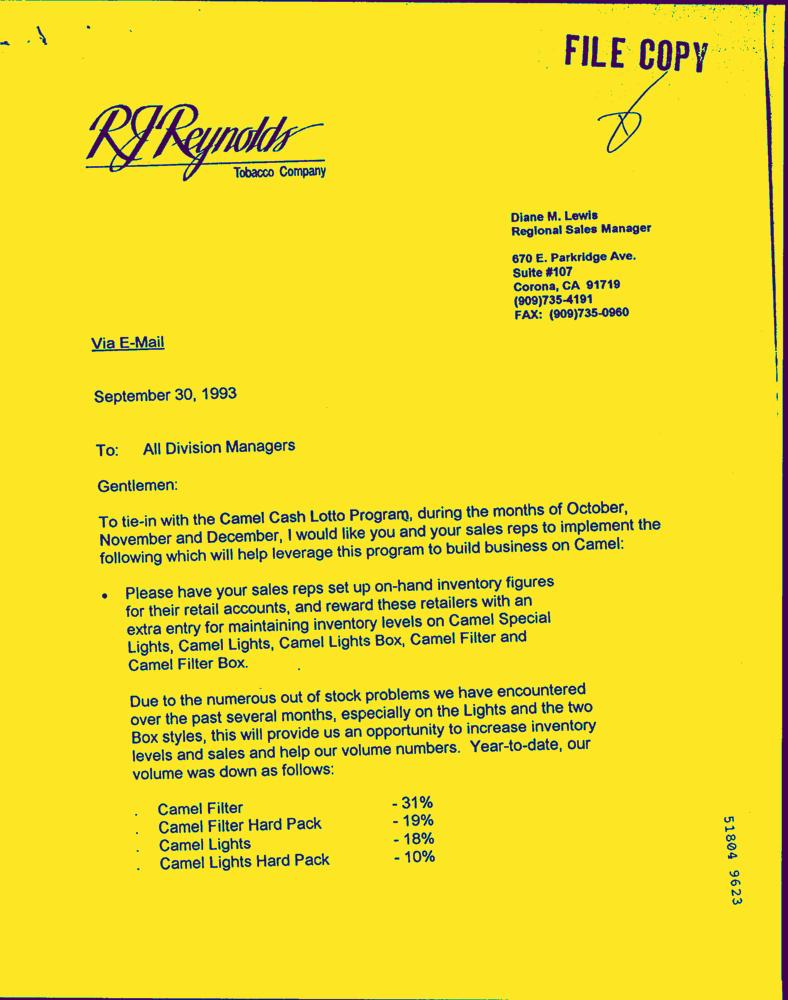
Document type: Letter-Doc